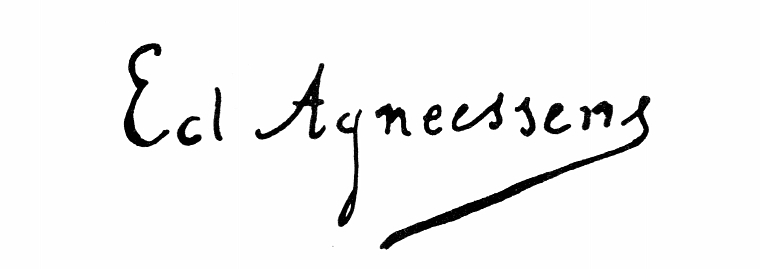
Signature of: edouard agneessens